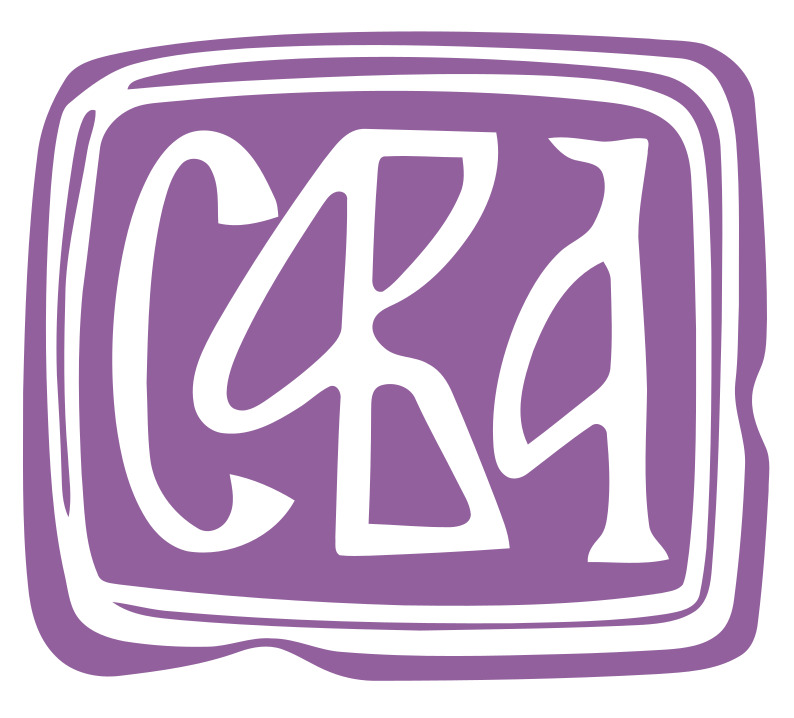
Signature of: saint sava